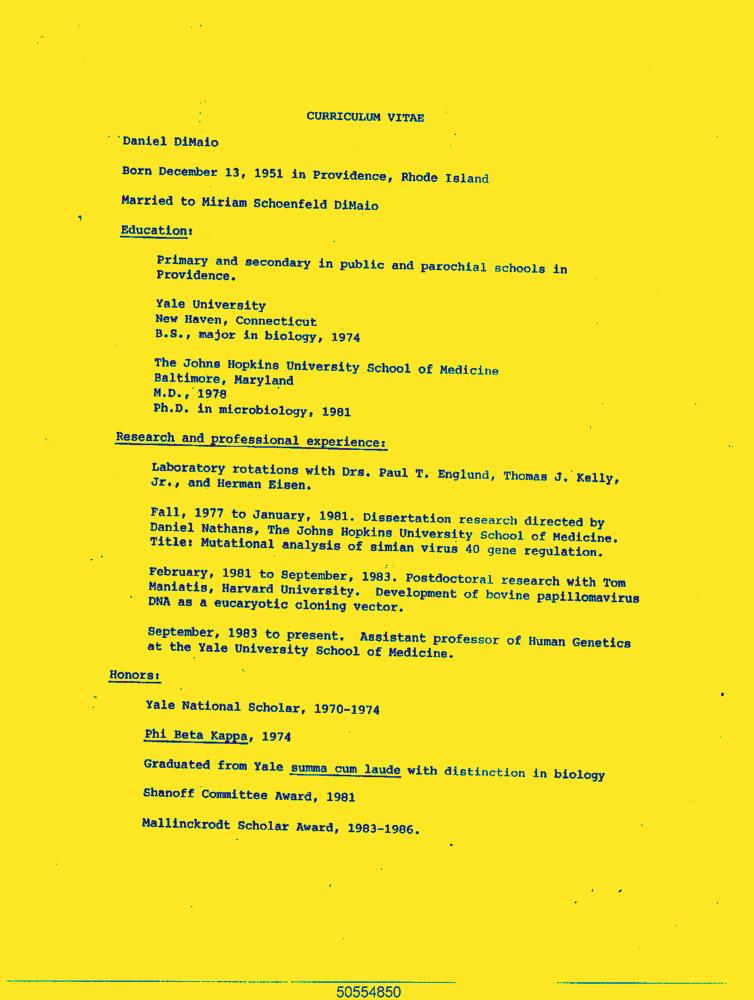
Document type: Resume-Doc